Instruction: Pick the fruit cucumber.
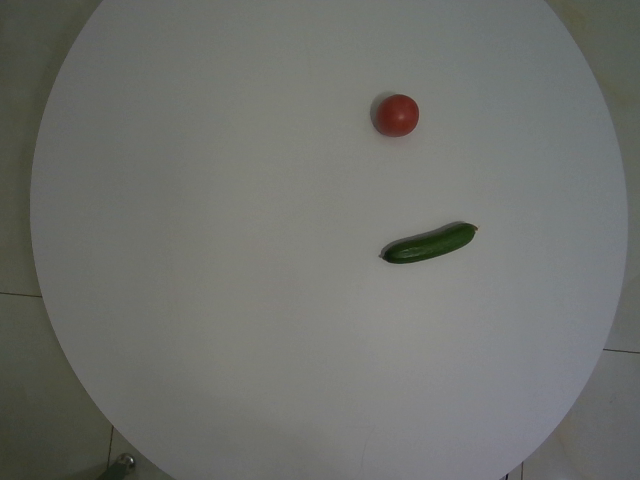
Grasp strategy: vertical